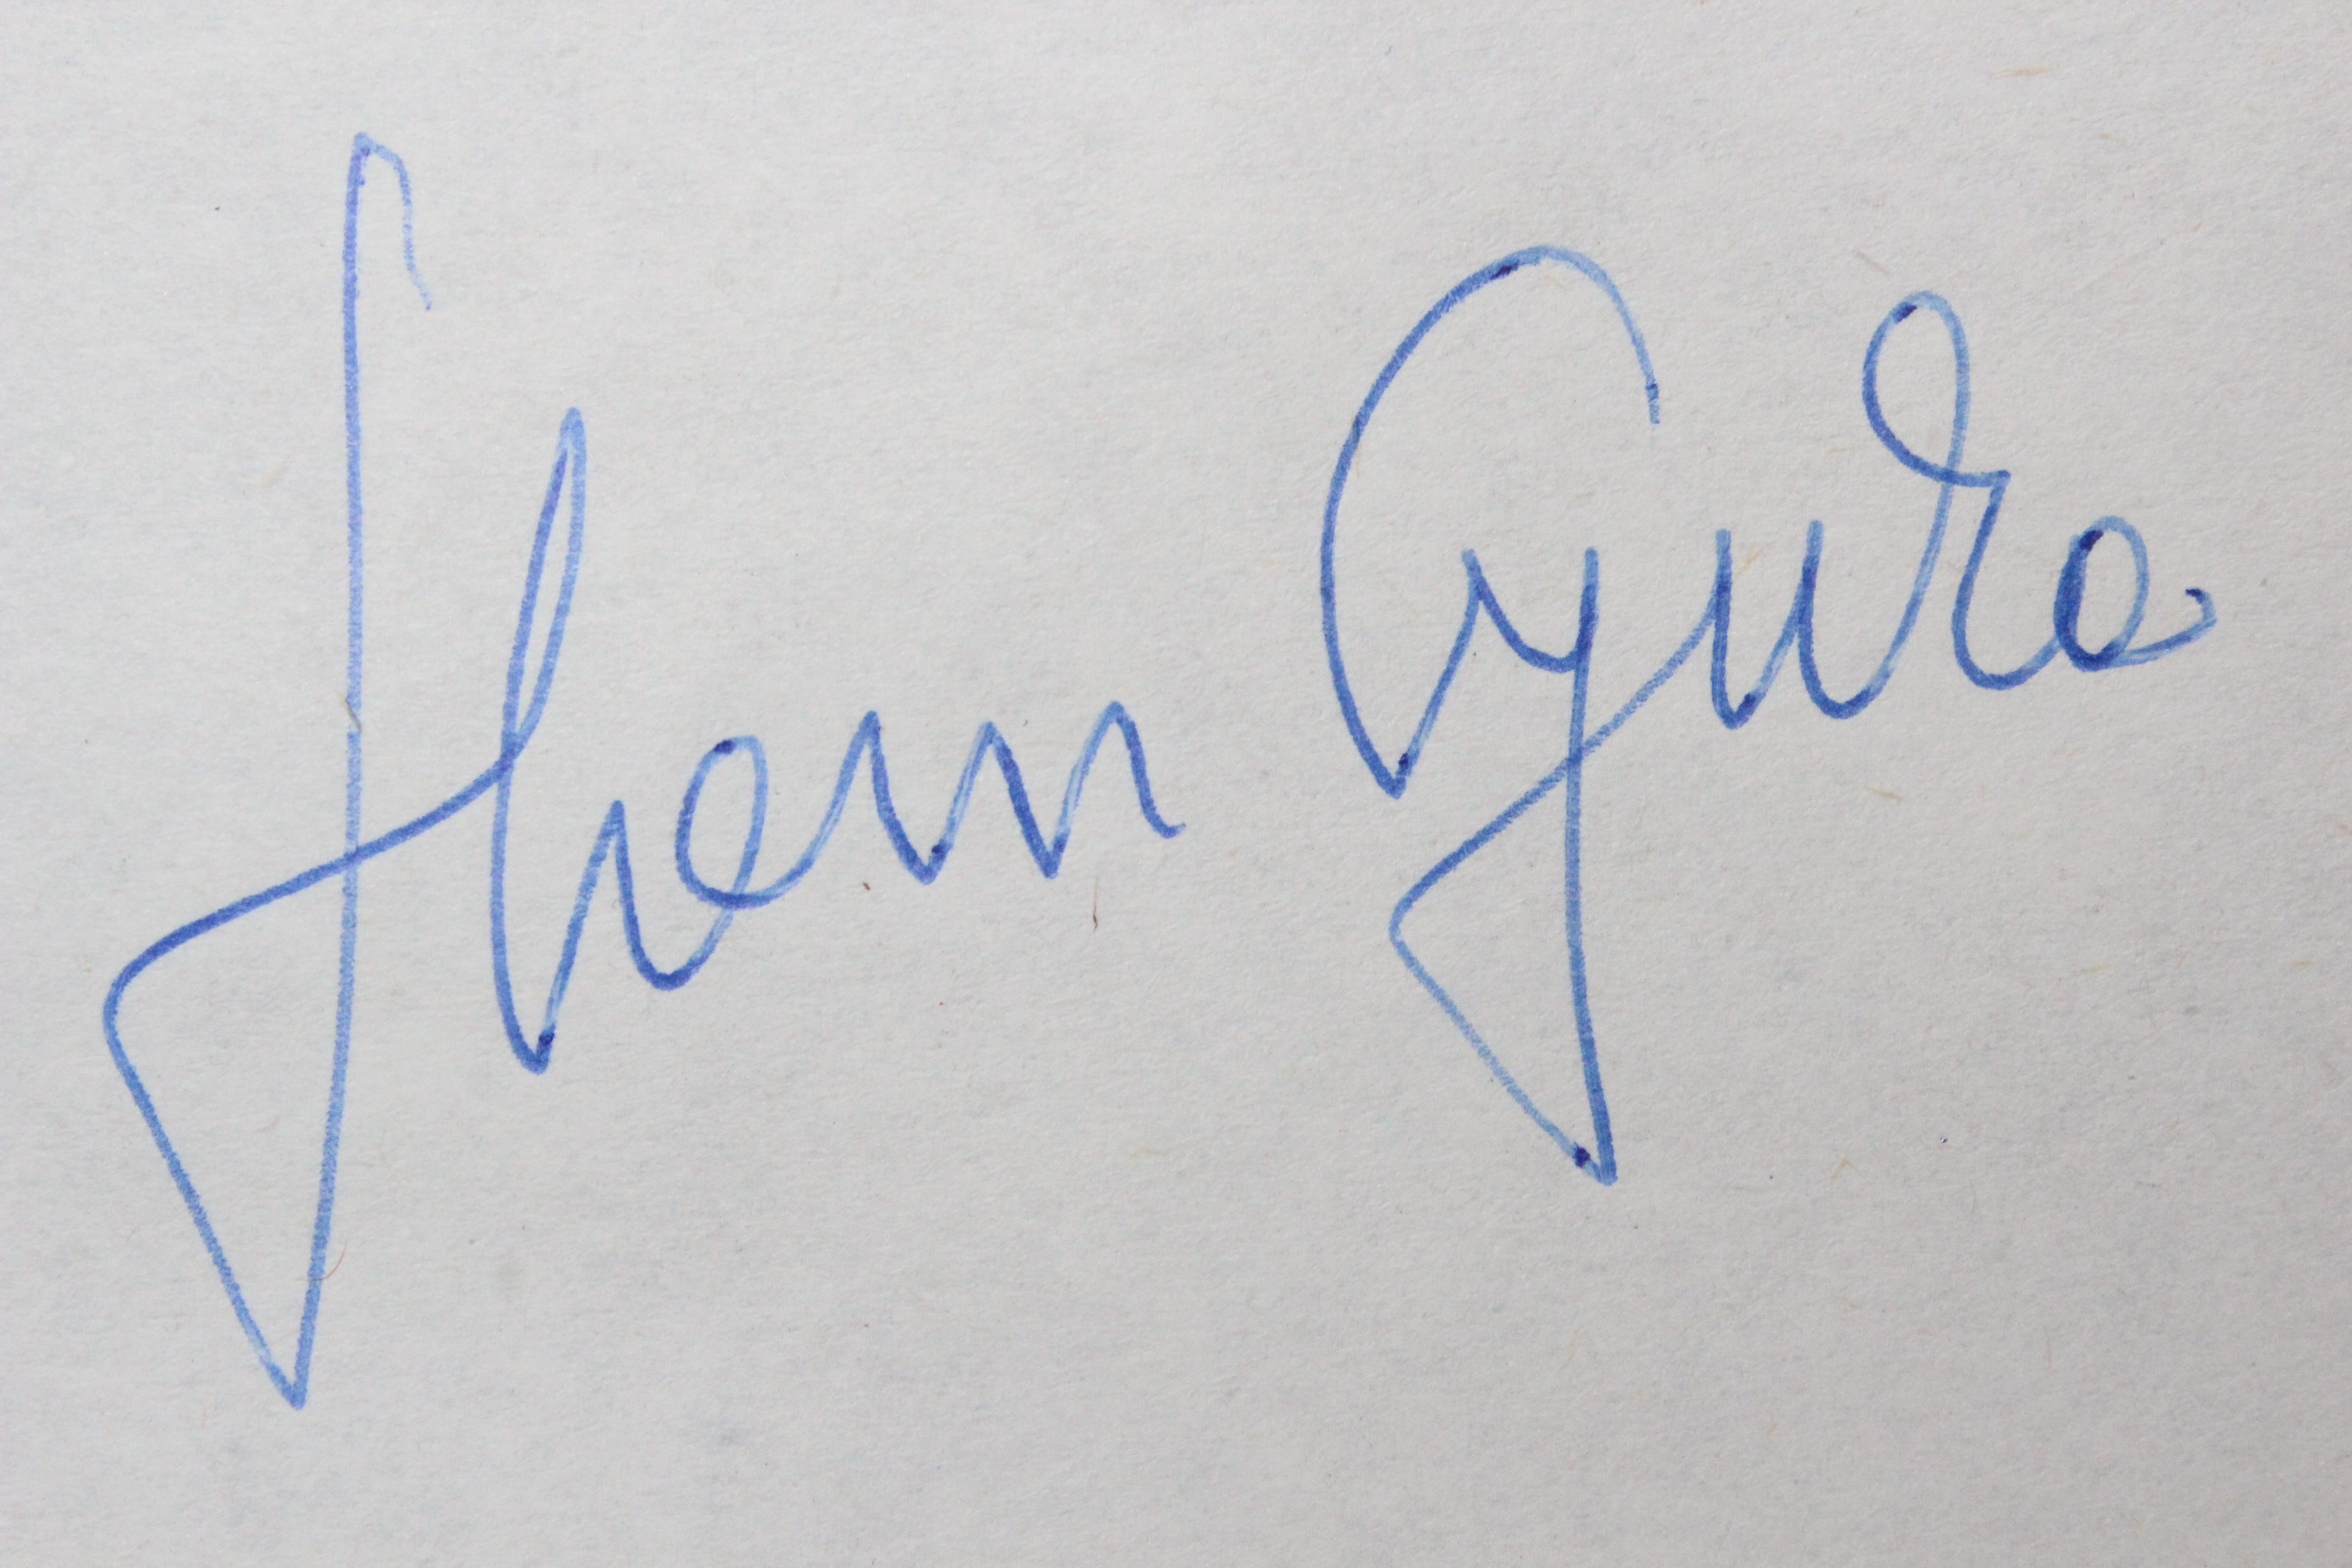
Signature of: gyula horn